Question: What do the imaging results show?
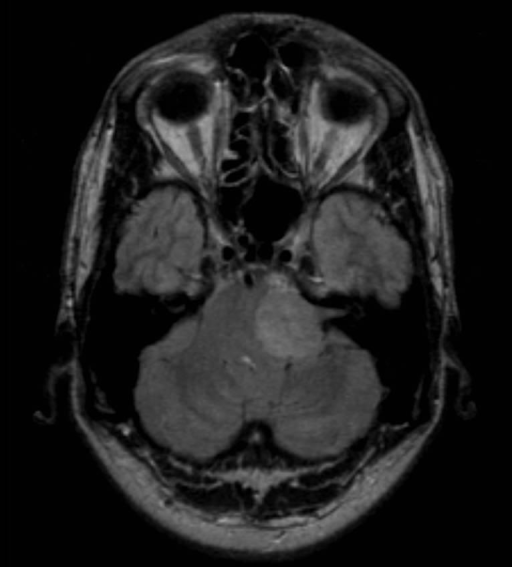
Answer: The imaging shows The MRI reveals an "ice-cream cone" shaped lesion originating from the L. IAC, with extension into the CPA, extending rostrally to compress the left CN V.  It is not invading the brain stem but is compressing it.  On T1, the mass is hypointense with adjacent brain parenchyma and hyperintense on T2 imaging.  There is avid post-gadolinium enhancement on T1 imaging in a slightly heterogenous manner throughout the mass. Mass lesion evident in axial section in the CPA with "ice-cream cone" morphology, originating from the ICA.  It is  hyperintense compared to the surrounding brain parenchyma..